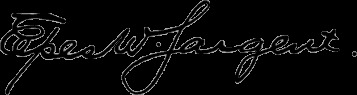
Signature of: epes w sargent